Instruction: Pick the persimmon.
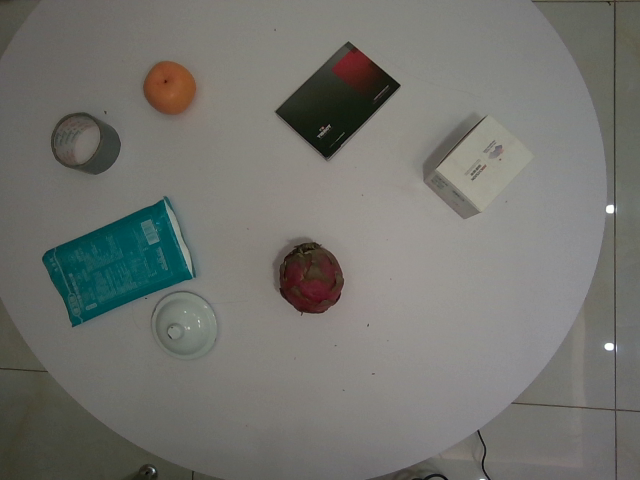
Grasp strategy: vertical